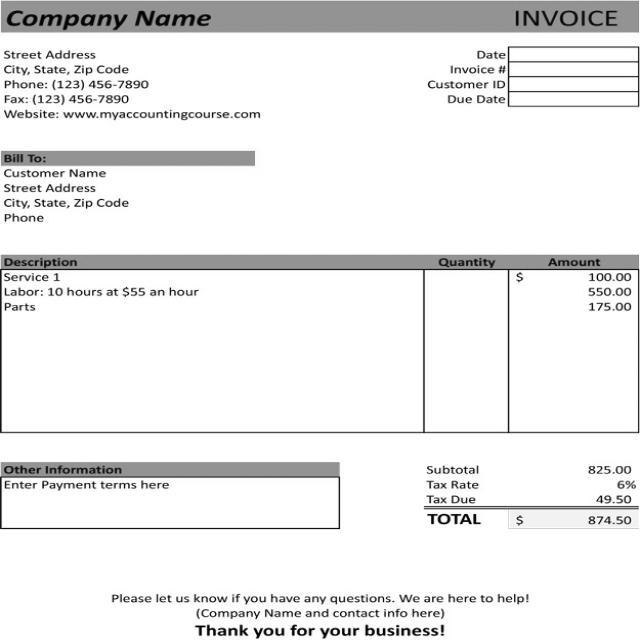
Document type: Invoice